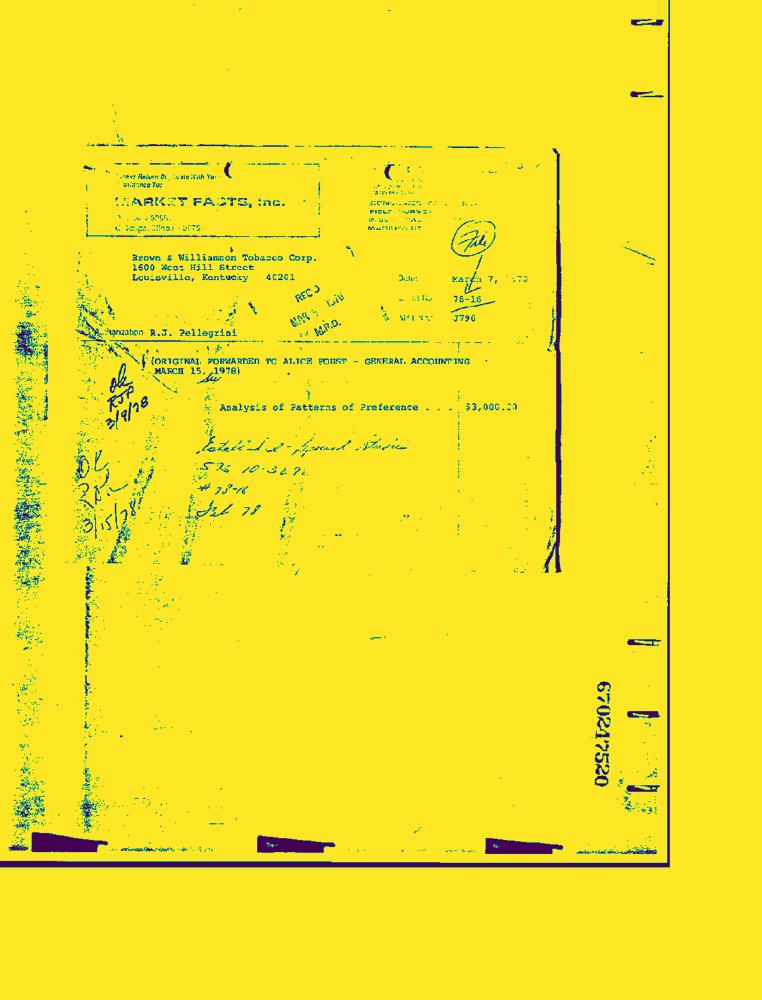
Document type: Invoice-Doc